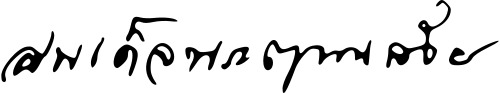
Signature of: vajirañāṇasaṁvara